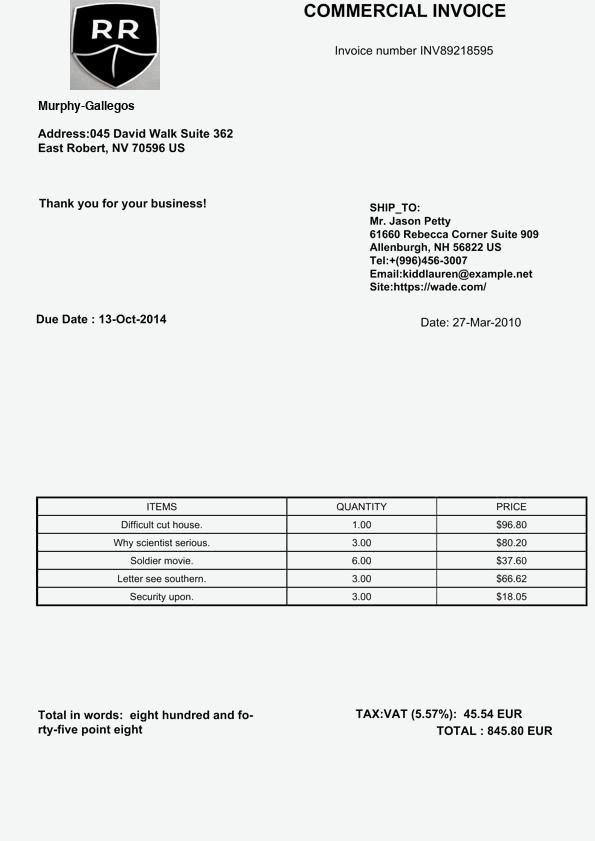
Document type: Invoice